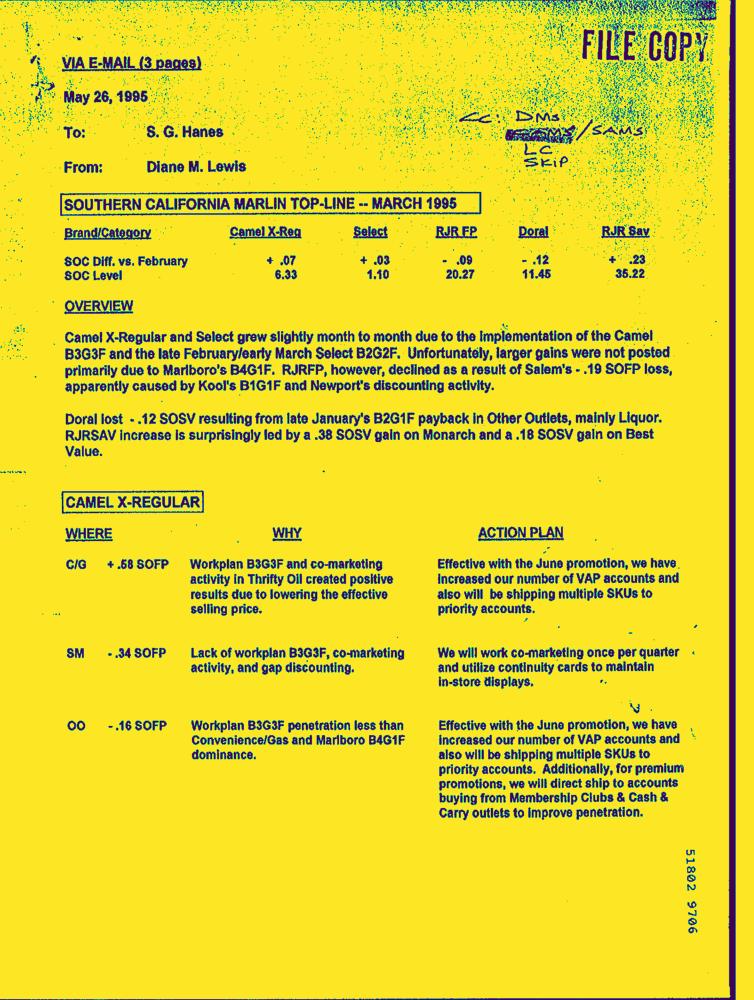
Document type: Letter-Doc